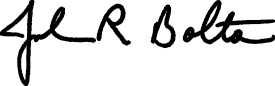
Signature of: john bolton